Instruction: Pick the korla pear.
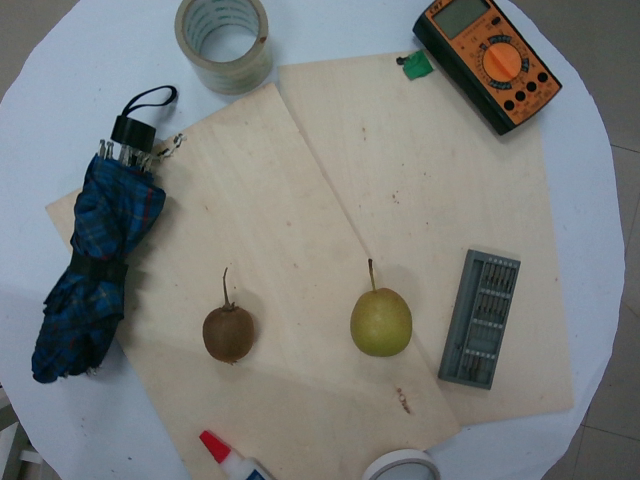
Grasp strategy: vertical